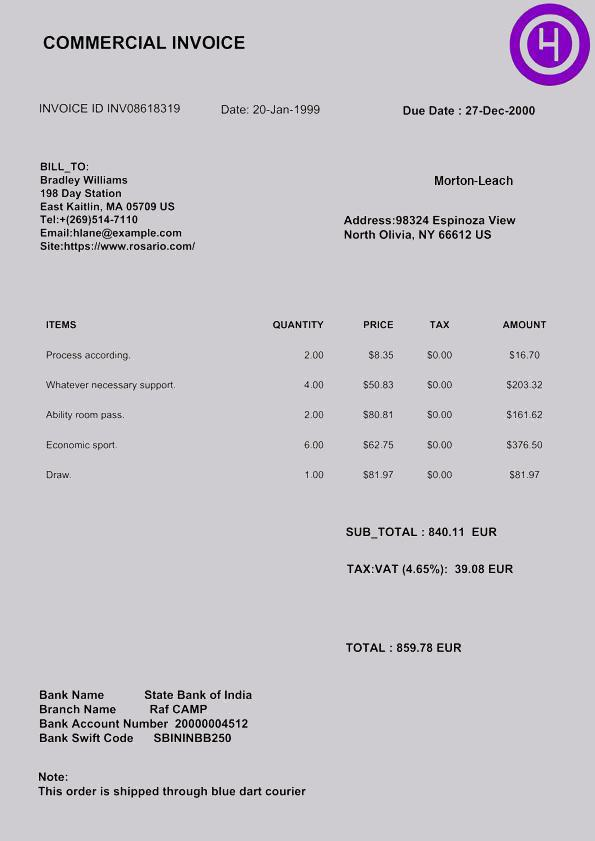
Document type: Invoice